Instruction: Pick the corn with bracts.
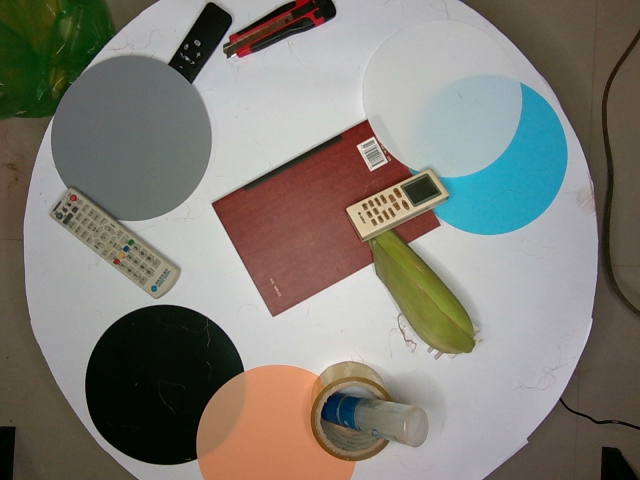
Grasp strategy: vertical